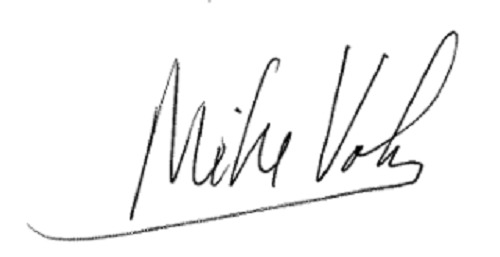
Signature of: mike volz